Question: By what date must an appeal be filed according to the document?
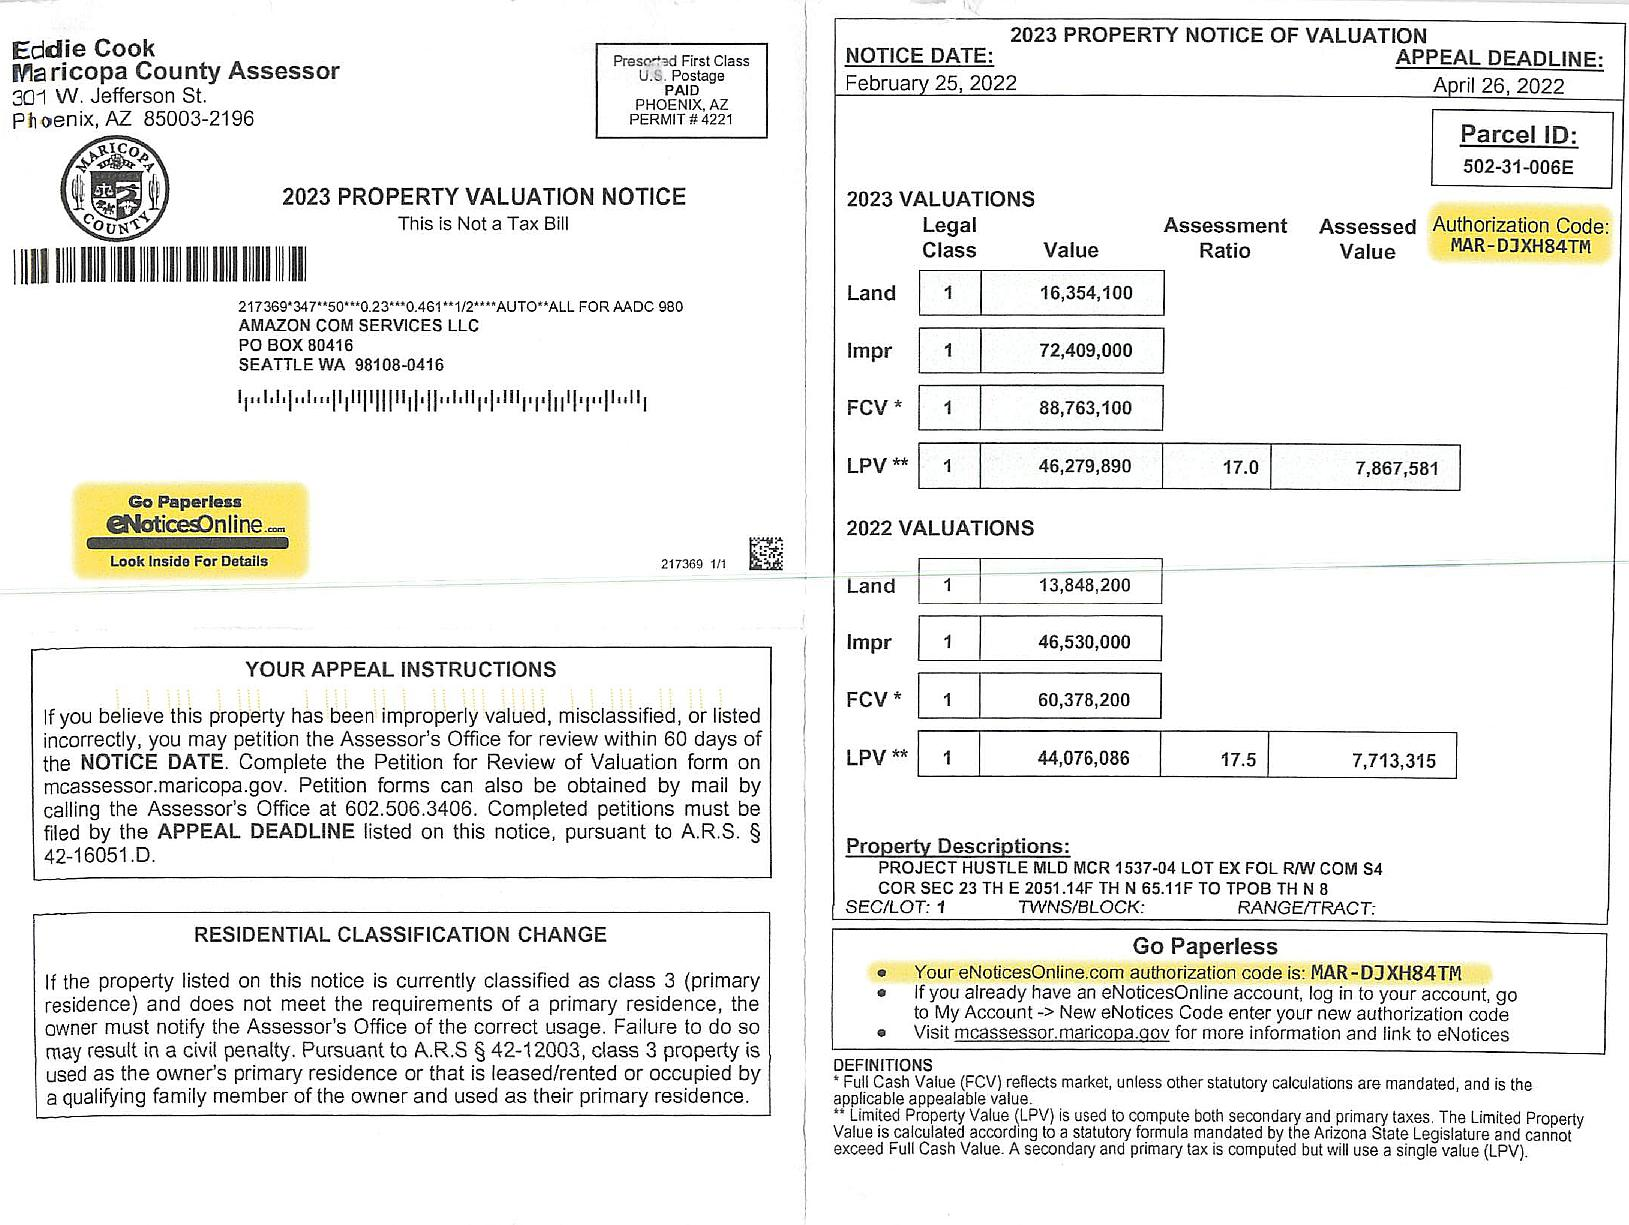
Answer: "26-Apr-22"